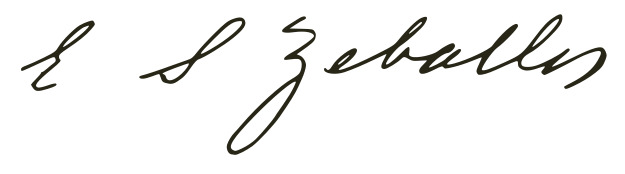
Signature of: estanislao zeballos